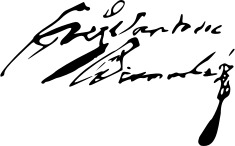
Signature of: gregorio santiso bermúdez